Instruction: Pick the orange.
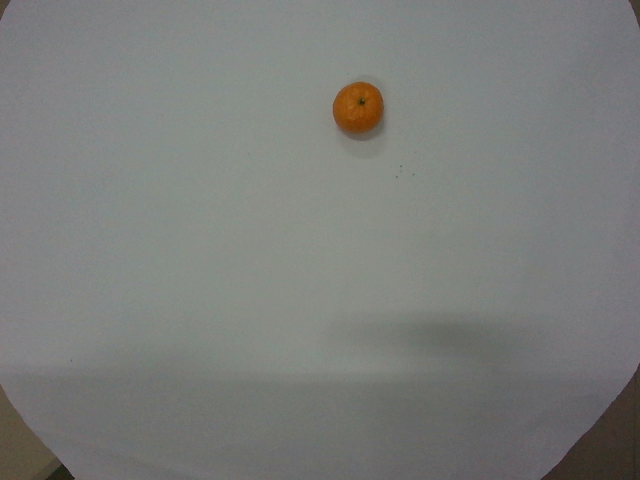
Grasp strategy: vertical